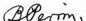
Signature of: bernadotte perrin